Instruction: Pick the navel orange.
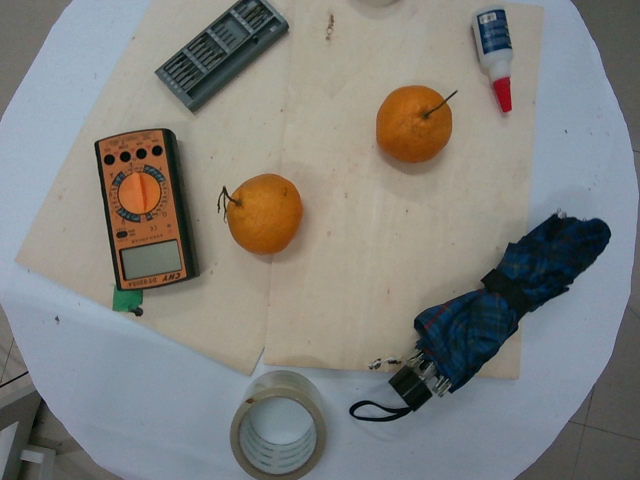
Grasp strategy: vertical